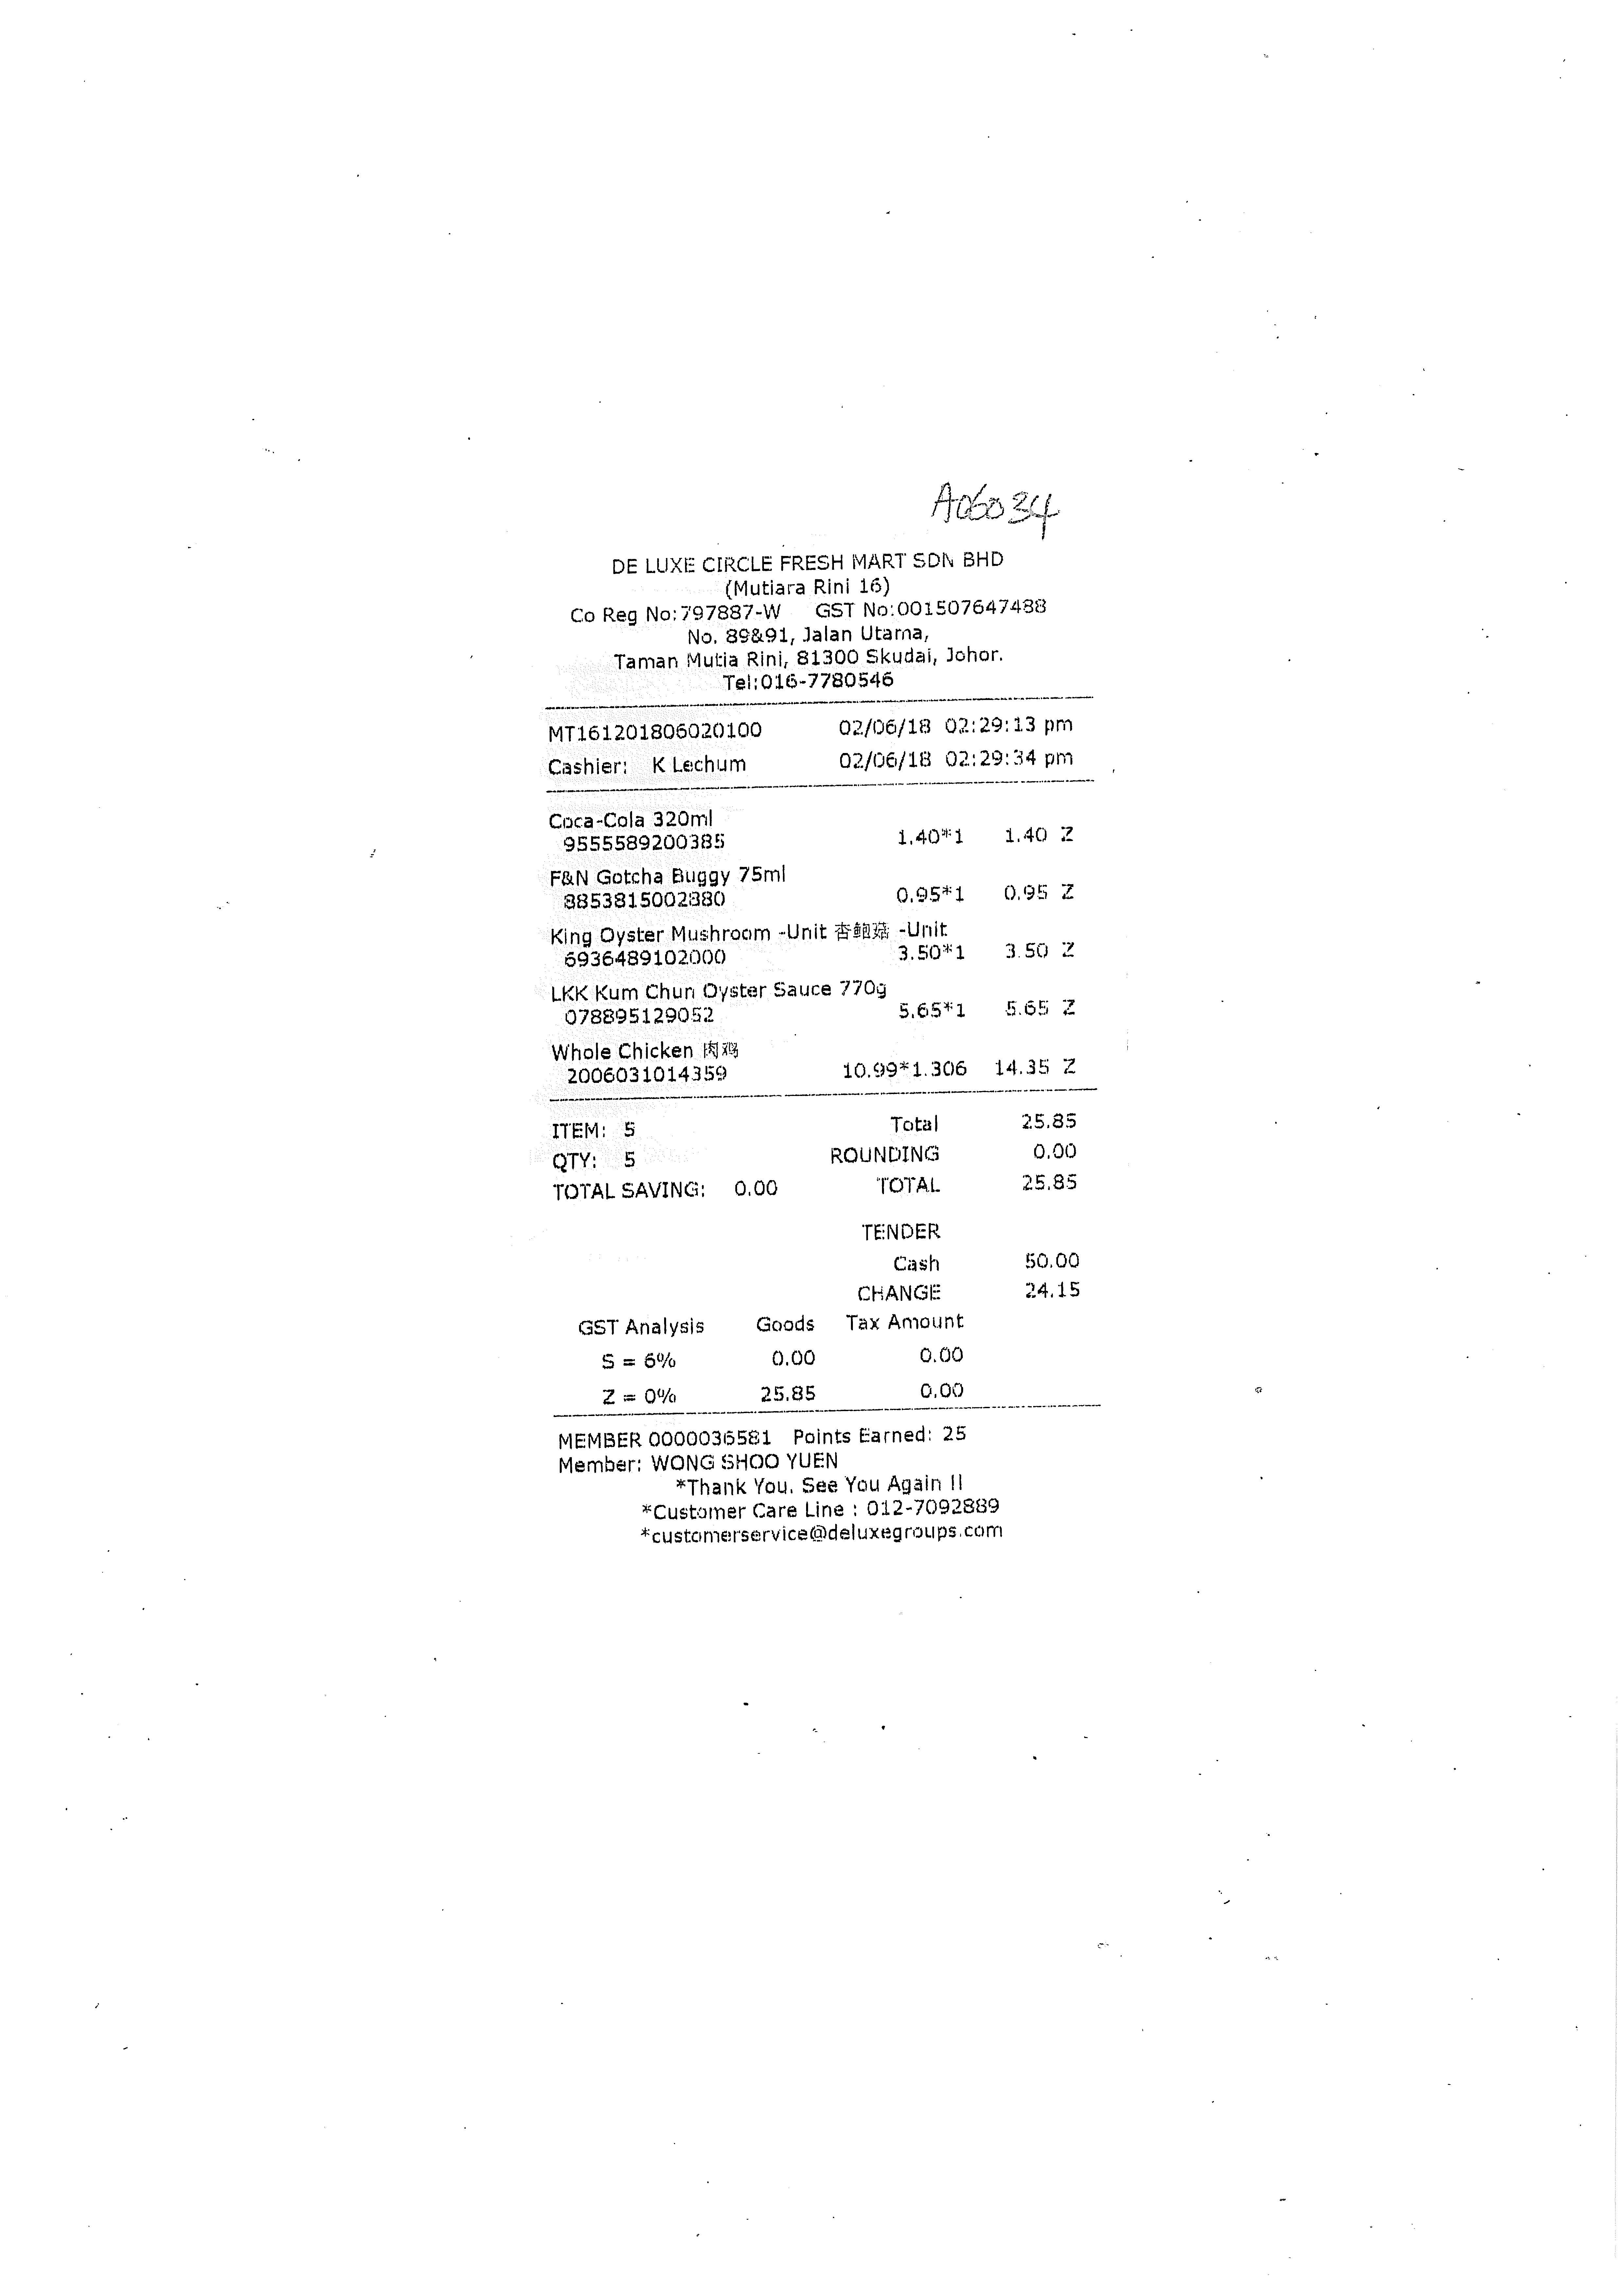
DE LUXE CIRCLE FRESH MART SDN BHD
(MUTIARA RINI 16)
CO REG NO:797887-W
GST NO:001507647488
NO.89&91, JALAN UTAMA,
TAMAN MUTIA RINI, 81300 SKUDAI, JOHOR.
TEL:016-7780546
MT161201806020100
CASHIER:
K LECHUM
02/06/18
02/06/18
02:29:13 PM
02:29:34 PM
COCA-COLA 320ML
9555589200385
1.40*1
1.40
Z
F&N GOTCHA BUGGY 75ML
8853815002880
0.95*1
0.95
Z
KING OYSTER MUSHROOM -UNIT ***
-UNIT
6936489102000
3.50*1
3.50
Z
LKK KUM CHUN OYSTER SAUCE 770G
078895129052
5.65*1
5.65
Z
WHOLE CHICKEN ***
2006031014359
10.99*1.306
14.35
Z
ITEM: 5
QTY: 5
TOTAL
ROUNDING
25.85
0.00
TOTAL SAVING:
0.00
TOTAL
25.85
TENDER
CASH
50.00
CHANGE
24.15
GST ANALYSIS
S = 6%
Z = 0%
GOODS
0.00
25.85
TAX AMOUNT
0.00
0.00
MEMBER 0000036581
POINTS EARNED: 25
MEMBER: WONG SHOO YUEN
*THANK YOU, SEE YOU AGAIN !!
*CUSTOMER CARE LINE : 012-7092889
*CUSTOMERSERVICE@DELUXEGROUPS.COM